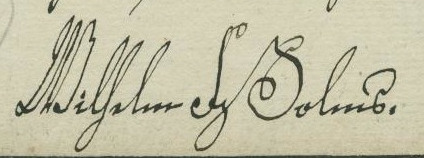
Signature of: william prince of solms braunfels